Question: What is the name of the tenant mentioned in the document?
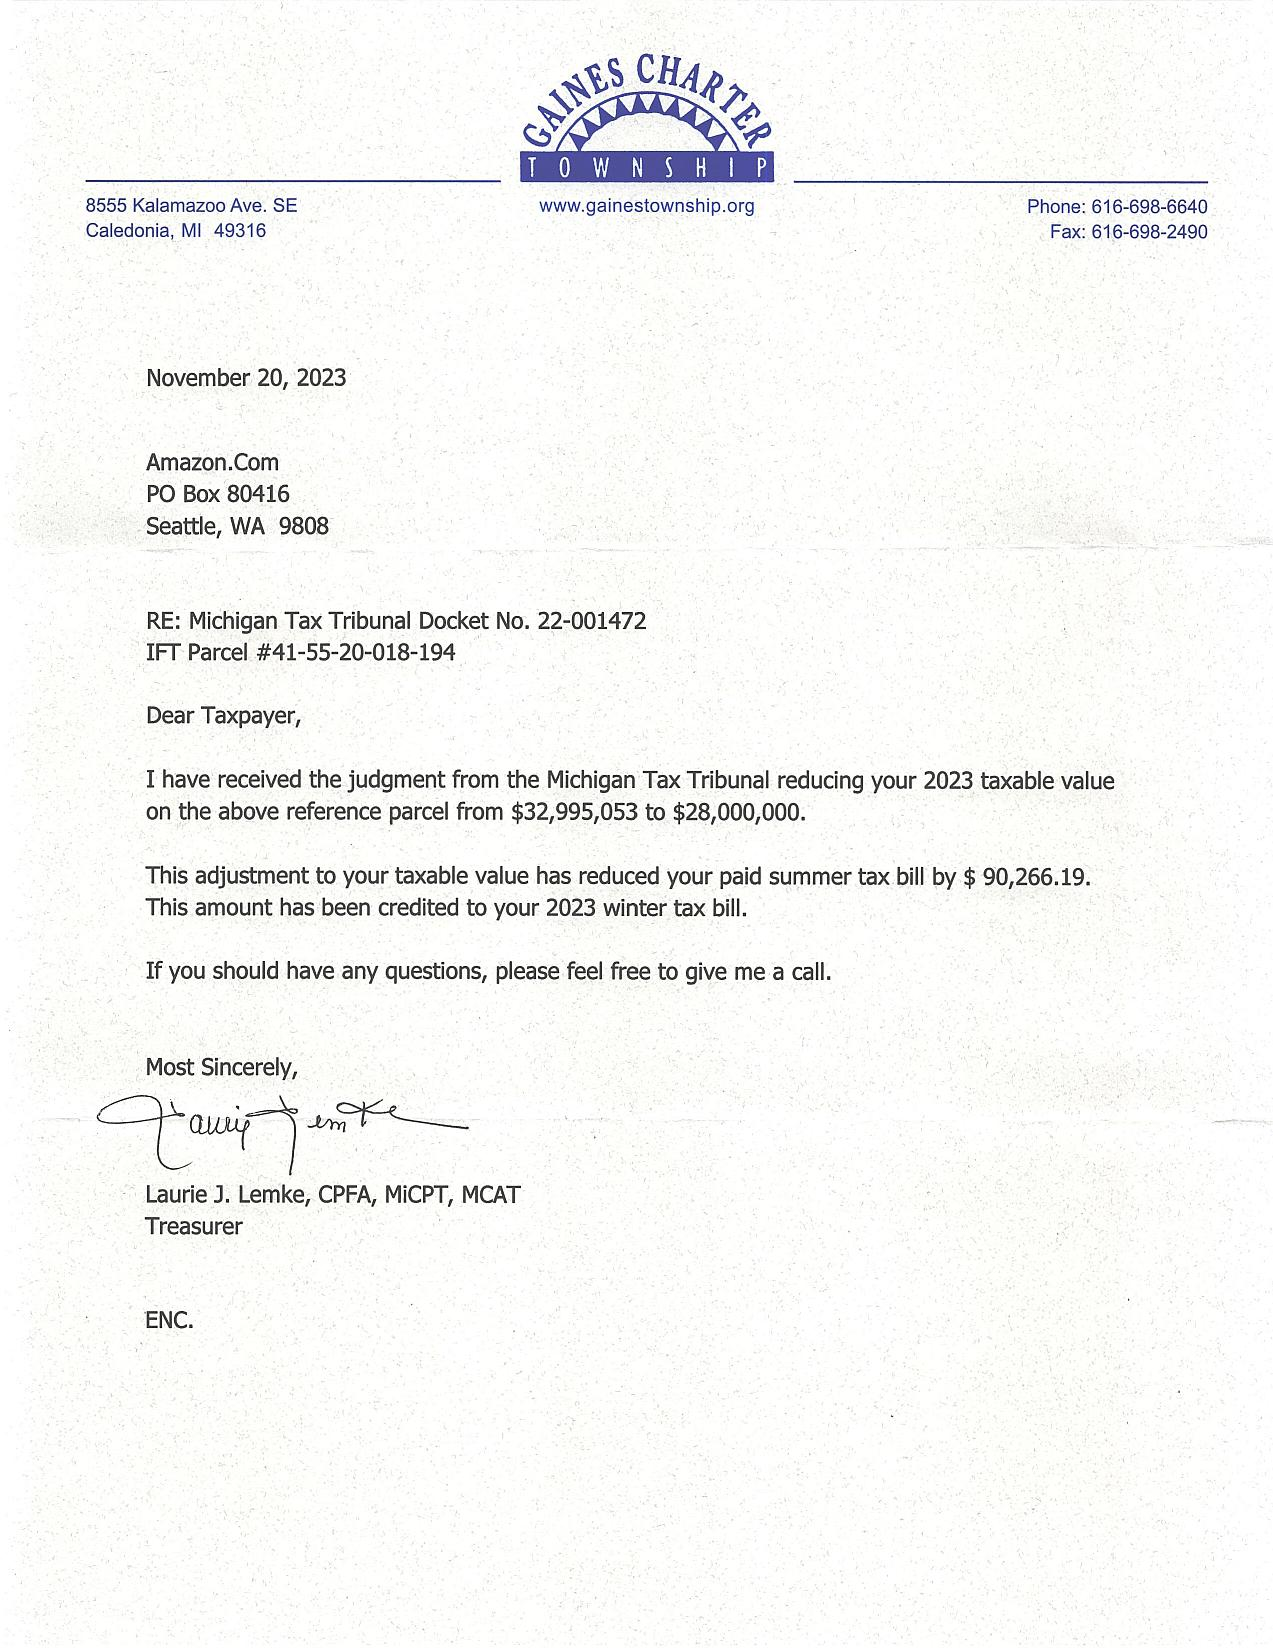
Answer: "Amazon.Com"